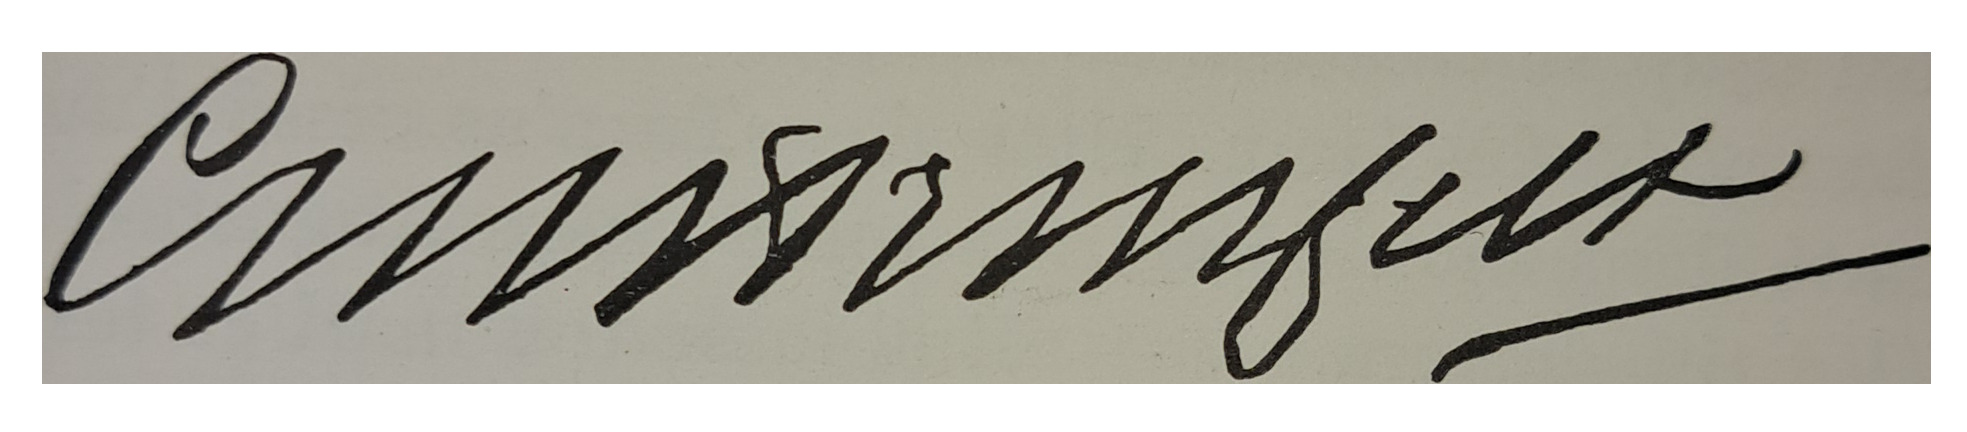
Signature of: gustaf mauritz armfelt